Identify and extract the amount in words, amount in numbers, payee name, cheque date, and bank name from the image.
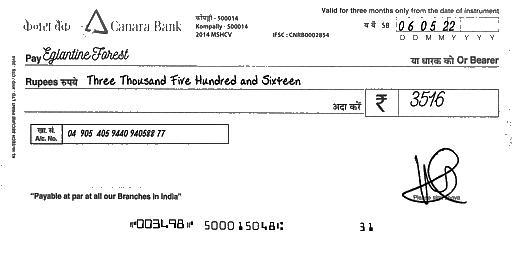
amt_in_words: Three Thousand Five Hundred and Sixteen
amt_in_figures: 3516
payee_name: Eglantine Forest
bank_name: Canara Bank
cheque_date: 06/05/22